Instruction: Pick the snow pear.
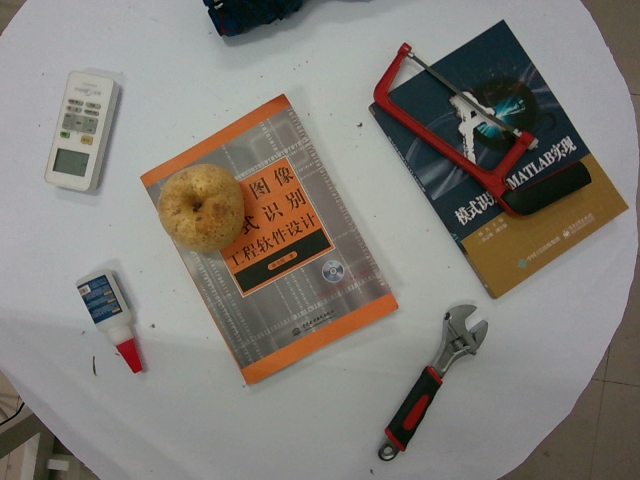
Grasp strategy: vertical